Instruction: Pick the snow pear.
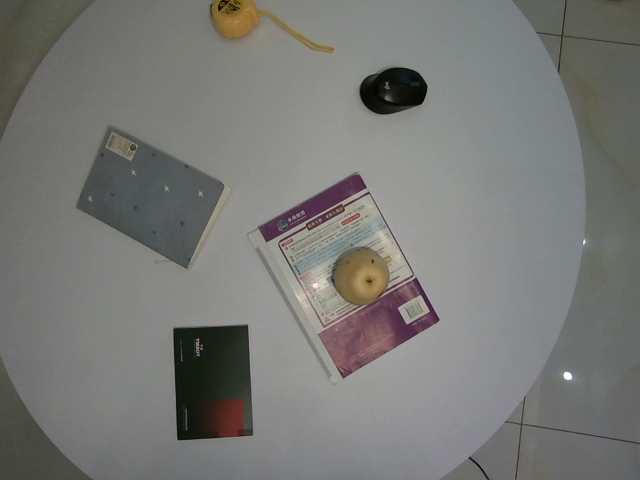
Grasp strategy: vertical